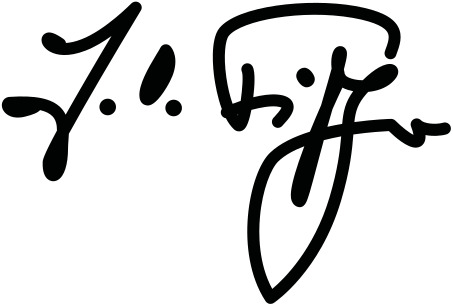
Signature of: ernst otto fischer